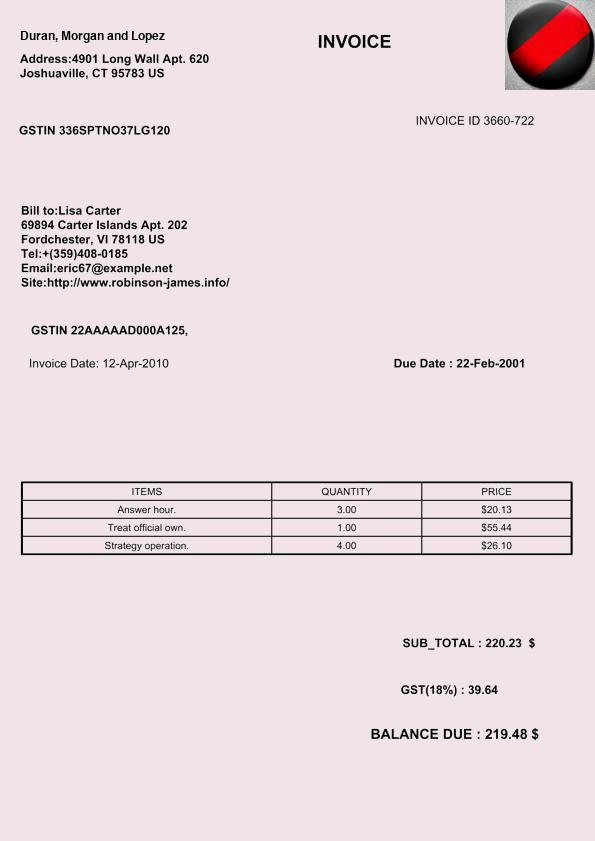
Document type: Invoice